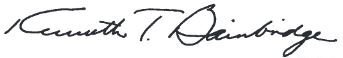
Signature of: kenneth bainbridge